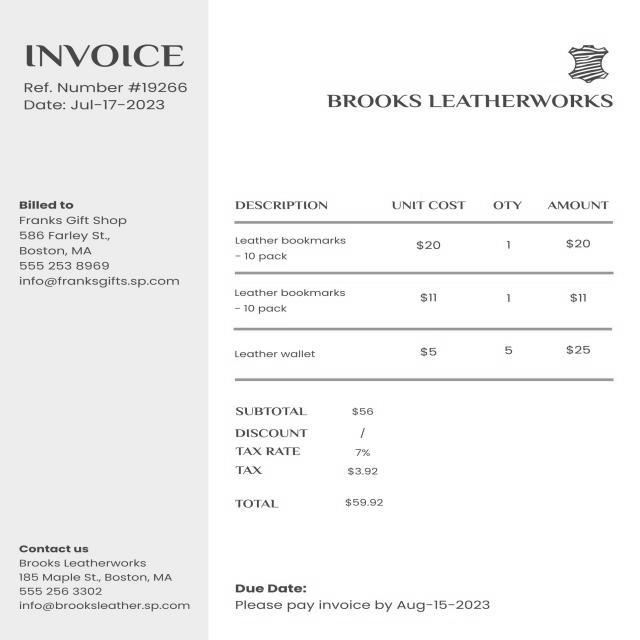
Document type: Invoice